Question: What are the imaging findings?
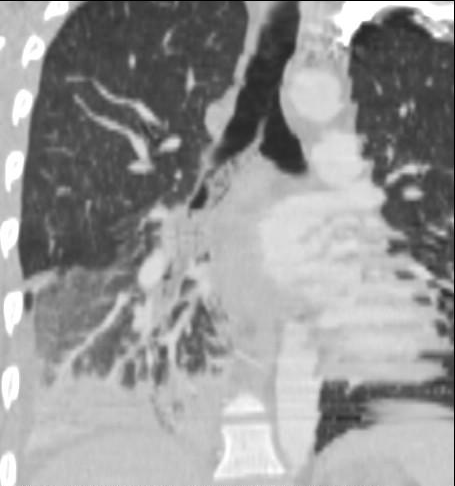
Answer: The imaging shows Multiple axial CT images obtained according to the CT pulmonary angiography protocol demonstrates mixed-density (including air density) endoluminal lesion within the bronchus intermedius extending from just past the carina and down, with large areas of atelectasis in the right lower lobe.  The air densities strongly suggest that this is a large mucus plug.

Oblique coronal reconstructed image shows the extent of this large mucus plug. Oblique coronal reconstructed image shows the extent of this large mucus plug..